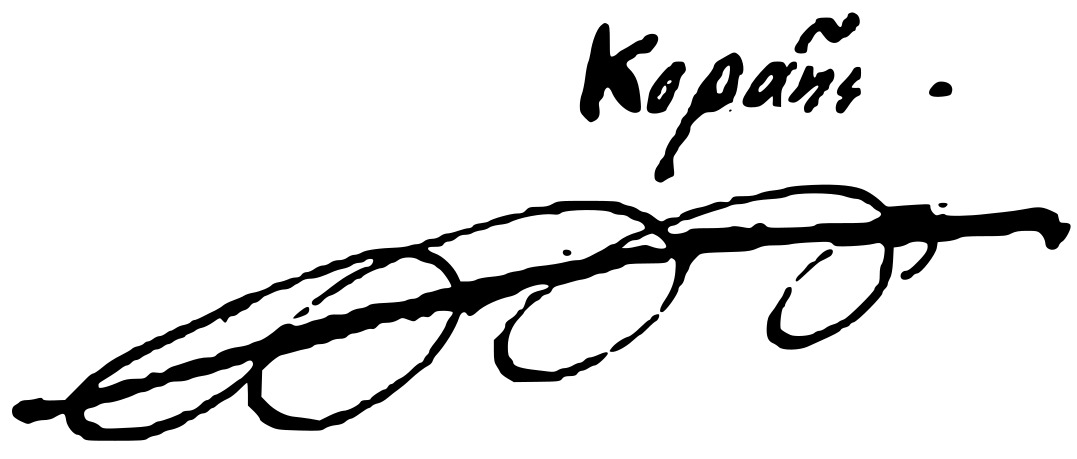
Signature of: adamantios korais